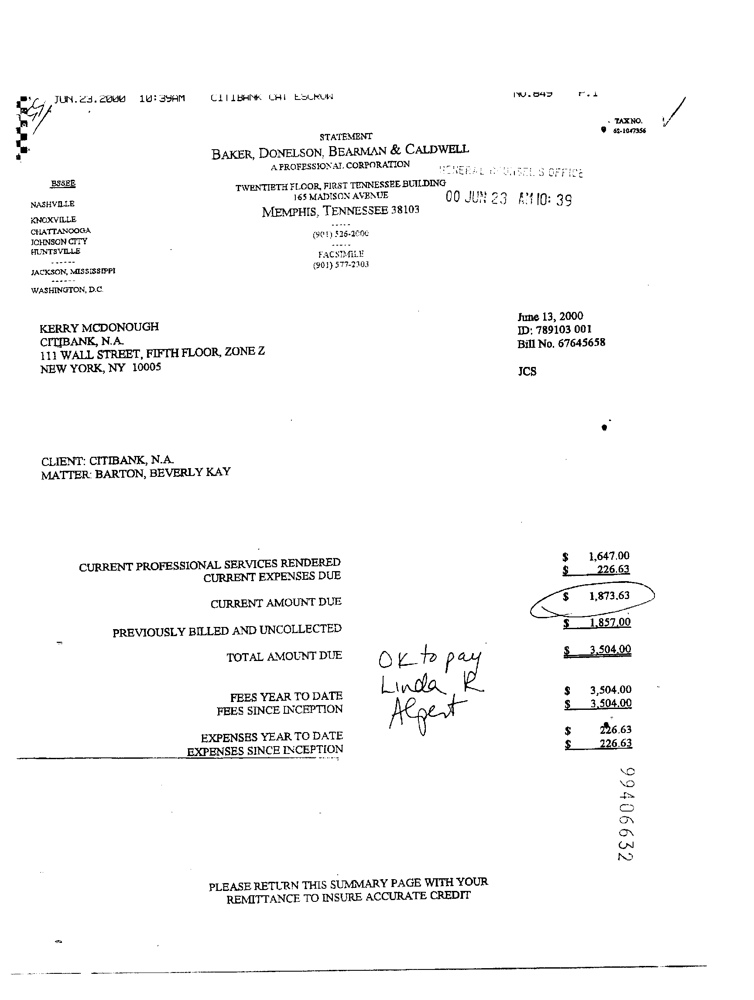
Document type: Invoice